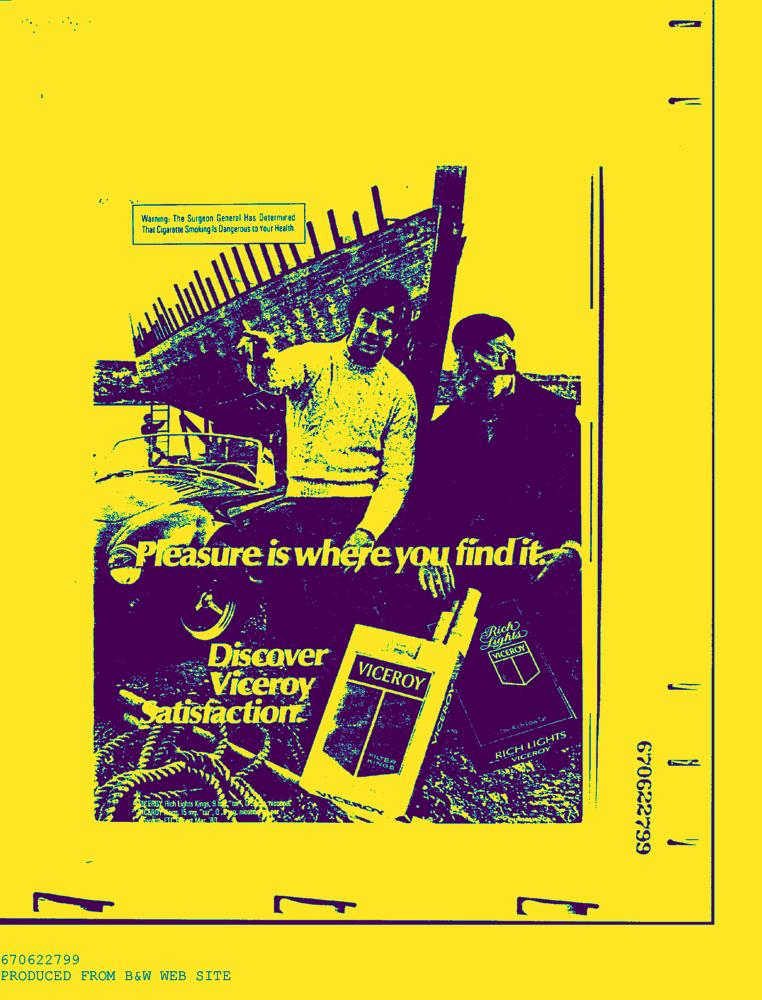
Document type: AD